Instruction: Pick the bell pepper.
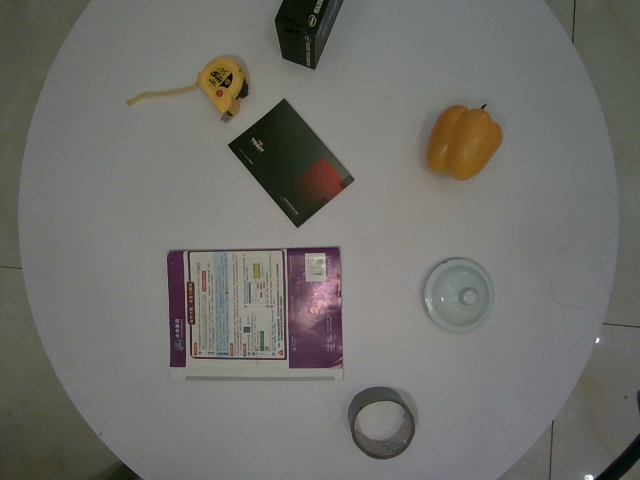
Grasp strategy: vertical